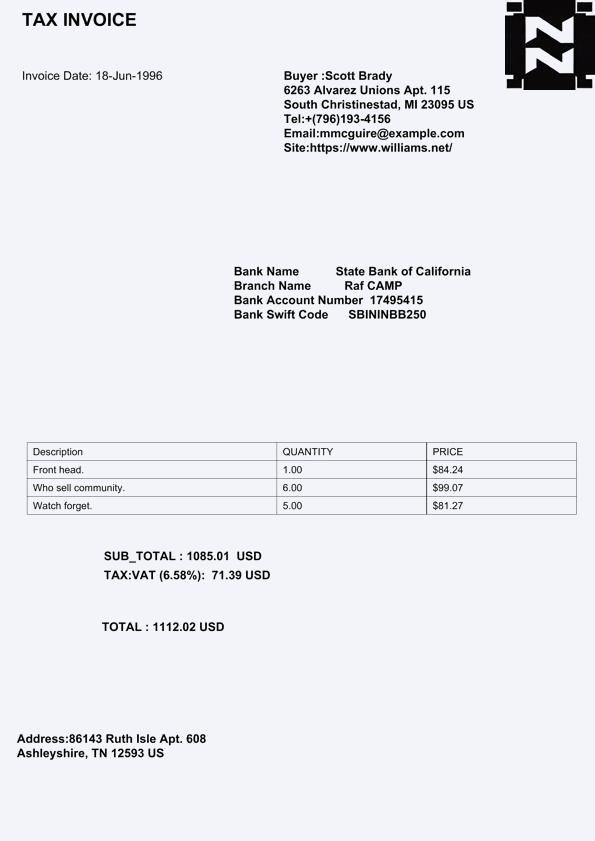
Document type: Invoice